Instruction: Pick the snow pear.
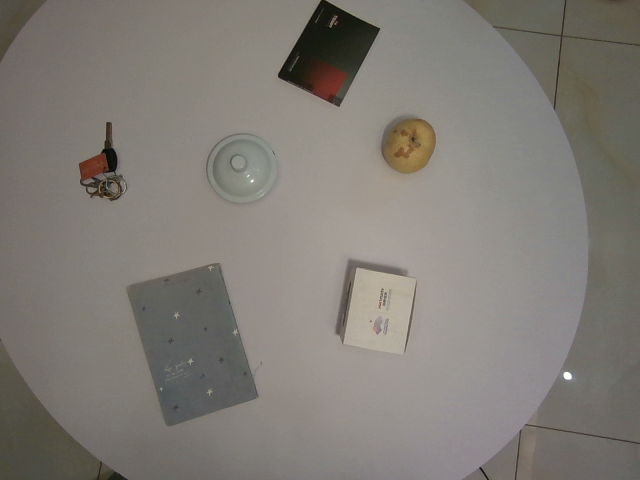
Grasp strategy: vertical